Patient: Male, age 37
A 37-year-old Japanese man with a 4-month history of fever, cough, and dyspnea with abnormal chest X-ray findings was referred to a respirologist. He had no past history, including allergic diseases, asbestos exposure or recent trauma, and was on no regular medications, including dietary supplements. He had never eaten raw meat or freshwater fish. On physical examination, his temperature was 37.8  C, and respiratory sounds were decreased on the left side, with no abnormal respiratory sounds. He had no skin rash, bruises, or sensorimotor disorders. Chest radiography showed decreased permeability in the left lower lung field (Fig. 1a), and dynamic chest computed tomography showed a pleural effusion with passive atelectasis and pleural thickening on the left side (Fig. 1b and c). Thrombosis in the pulmonary artery and other abnormalities were not observed. On laboratory examination of the pleural effusion, the white blood cell count was 3200/muL, with 68.0% eosinophils, and total protein was 4.8 g/dL, albumin was 2.8 g/dL, and lactate dehydrogenase was 796 IU/L, indicating an exudative pleural effusion with no malignant cells on cytology and no detection of pathogens, including tuberculosis. Adenosine deaminase was 26.8 IU/L. These results were the same on examination of his other pleural effusion specimen. Blood tests showed a white blood cell count of 14,900/muL, and eosinophils were 68.0%, with no abnormal lymphocytes or hemocytoblasts. Total IgE was 730 IU/mL, and C-reactive protein was 1.57 mg/dL. Other results including liver enzymes, rheumatoid factor, antinuclear antibody, anti-neutrophil cytoplasmic antibody, and urinalysis were normal. Parasite IgG in serum, and examinations for helminth eggs were negative in stool and the pleural effusion. A thoracoscopic pleural biopsy was performed, and eosinophilic infiltration with inflammatory granulation tissue was seen without fibrinoid necrosis or malignant cells (Fig. 2a). To rule out a myeloproliferative disorder, a bone marrow biopsy was performed, and normocellular marrow with 10% eosinophils in nucleated cells, with no maturity disorder of granulocytes and no increase of hemocytoblasts, was seen (Fig. 2b). Philadelphia chromosome, FIP1-like-1 (FIP1L1) - platelet derived growth factor receptor alpha (PDGFRA) fusion gene, platelet derived growth factor receptor beta (PDGFRB), and fibroblast growth factor receptor 1 (FGFR1) were not detected. A diagnosis of idiopathic eosinophilic pleurisy was made, and the patient was treated with prednisolone 0.5 mg/kg/day with gradual tapering. After treatment, the fever, cough, and dyspnea resolved along with a decrease of blood eosinophils. His pleural effusion disappeared 3 months after treatment (Fig. 3a). Currently, he has had no recurrence for 10 months on treatment with 5 mg/day of prednisolone.
Keywords: diagnosis, eosinophilic pleural effusion, eosinophilic pleurisy
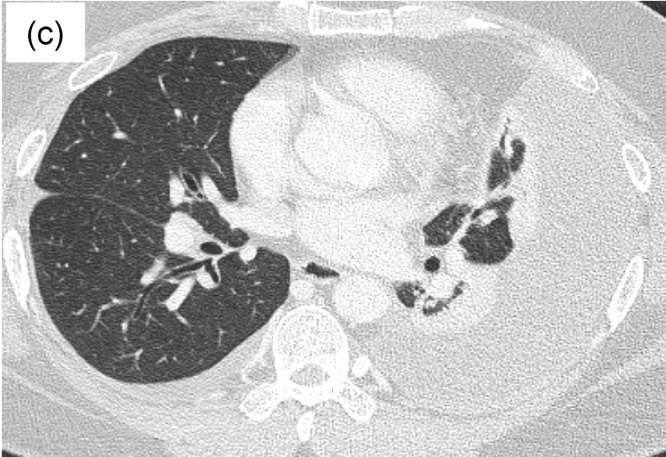
Image caption: Findings on chest X-ray and dynamic computed tomography (CT) before corticosteroid treatment. (b, c) Dynamic chest CT shows a pleural effusion with passive atelectasis and pleural thickness on the left side.